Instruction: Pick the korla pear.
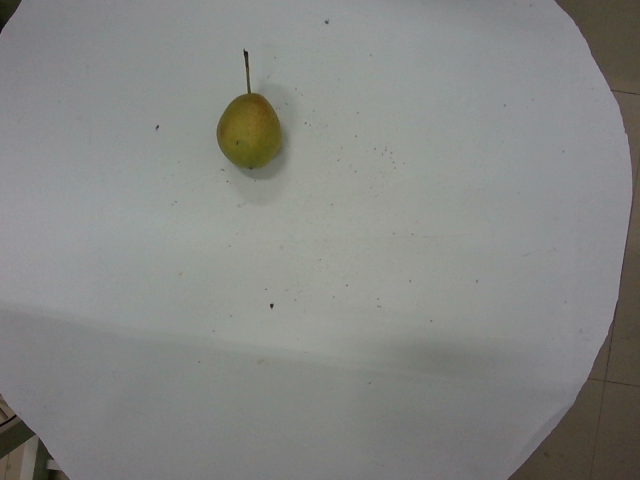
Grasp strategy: vertical